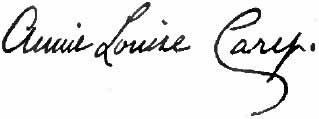
Signature of: annie louise cary